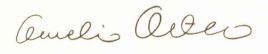
Signature of: aurelio arturo